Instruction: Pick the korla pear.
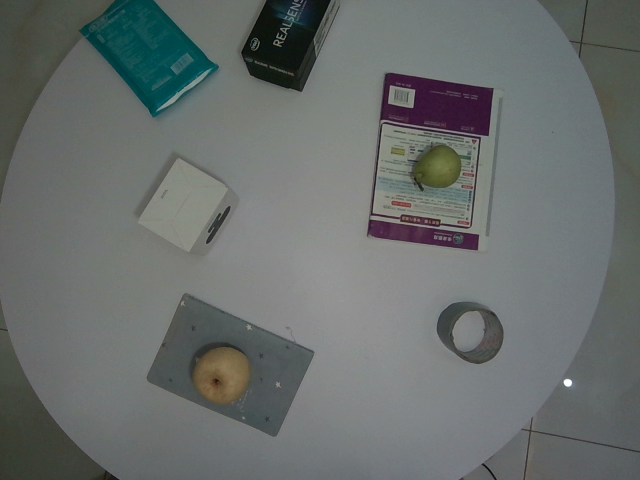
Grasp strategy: vertical